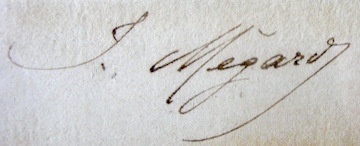
Signature of: joseph mégard